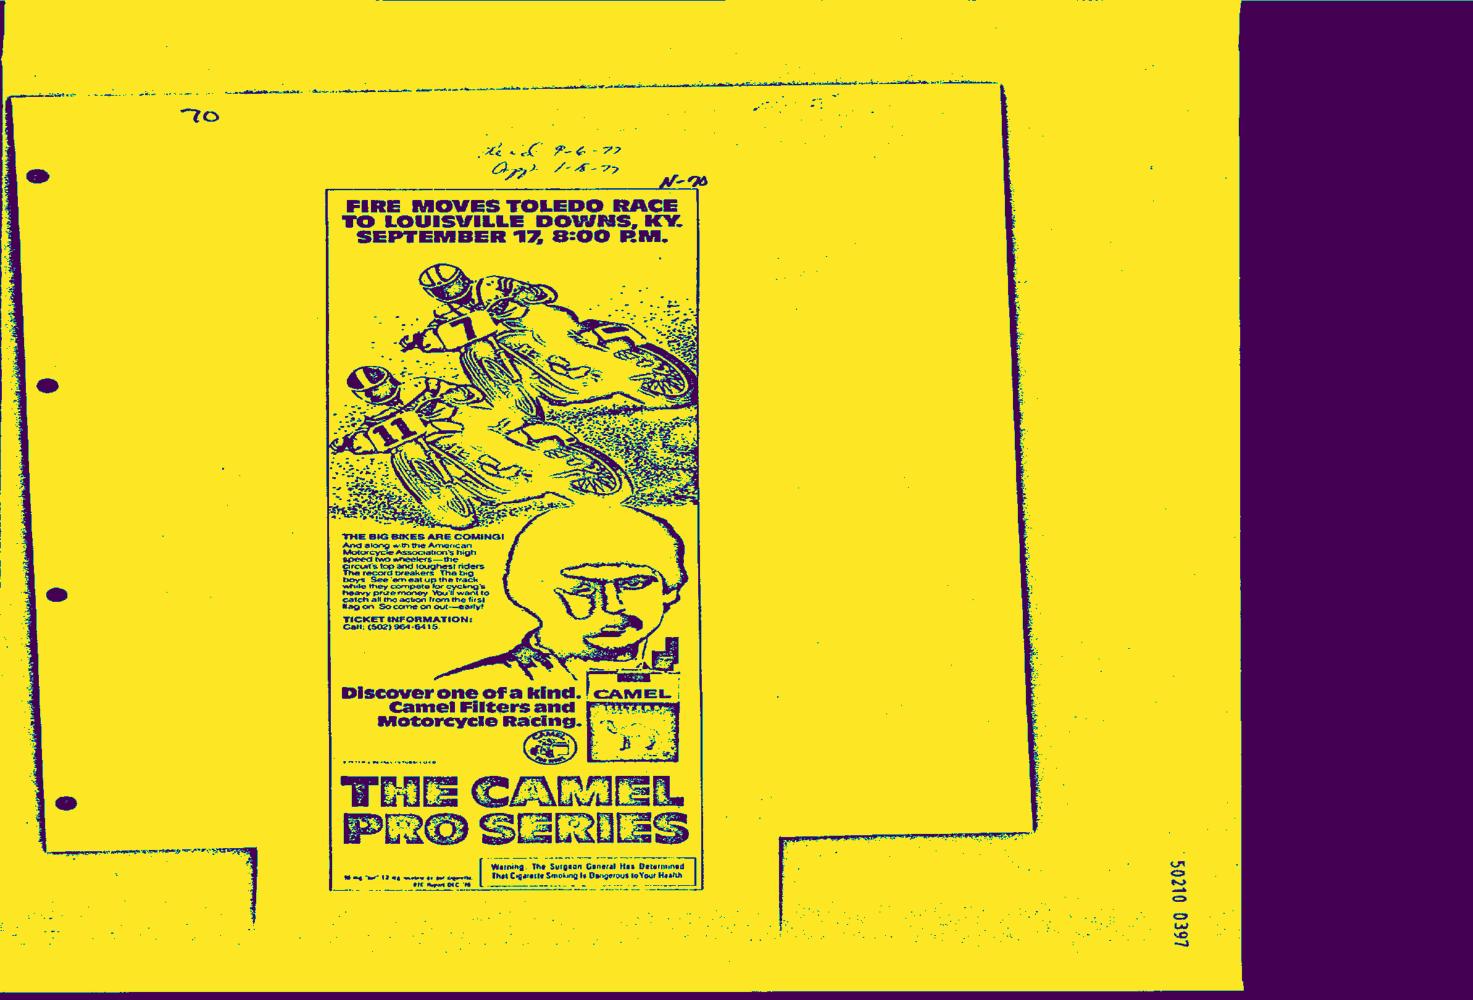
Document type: AD